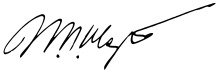
Signature of: pavel shatev